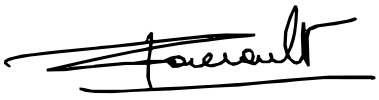
Signature of: jacqueline gourault